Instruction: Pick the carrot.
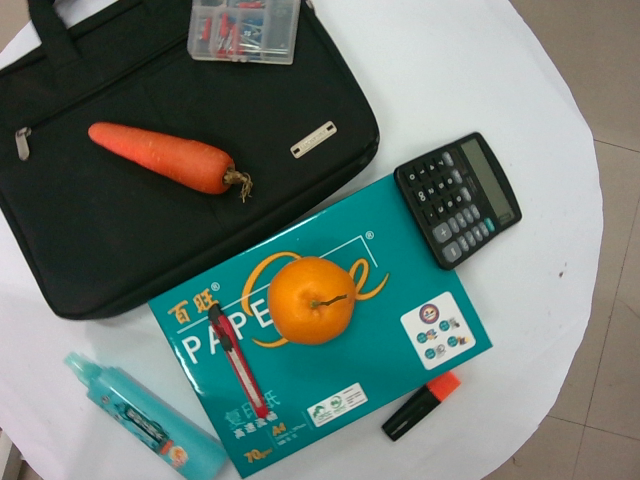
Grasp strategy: vertical